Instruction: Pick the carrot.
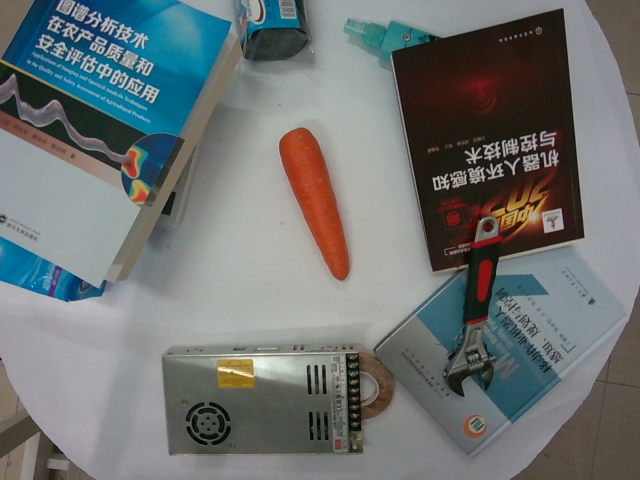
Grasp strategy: vertical